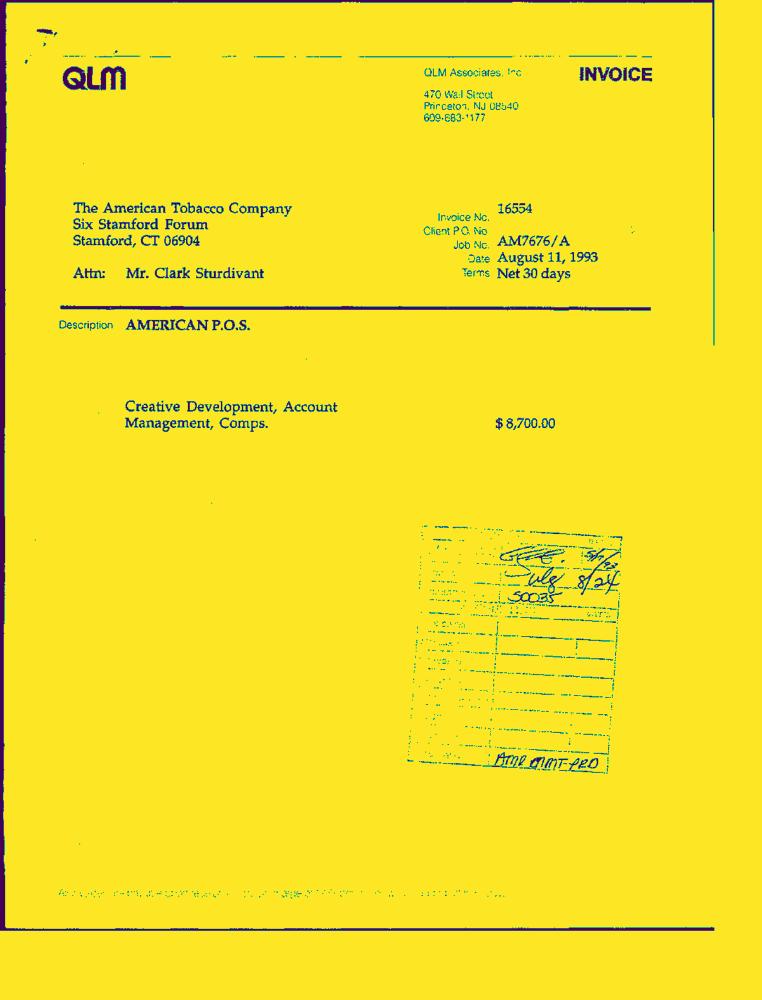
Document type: Invoice-Doc